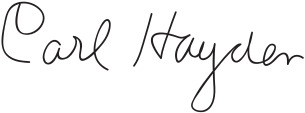
Signature of: carl hayden